Question: What are the imaging findings?
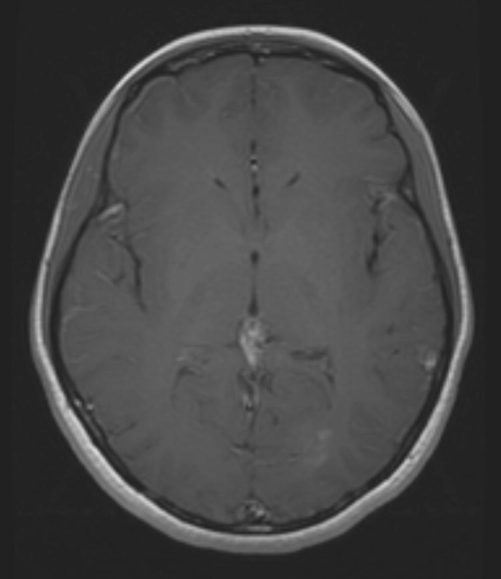
Answer: The imaging shows The cervical spine demonstrates T2 hyperintensity within the cord at C3 and C4 with mild expansion of the cord.

Enhancement in the right side of the brain and enhancement adjacent to the posterior horn of the left lateral ventricle are well visualized on axial T1 post gadolinium MRI.

These high signal lesions are consistent with demylination. After treatment with steroids and 11 days after initial MRI. The previously noted enhancement in the right side of the brain has resolved on the current study.  The enhancement adjacent to the posterior horn of the left lateral ventricle is slightly less well demonstrated.  There are no new areas of enhancement.  There are no new areas of abnormal T2 hyperintensity..